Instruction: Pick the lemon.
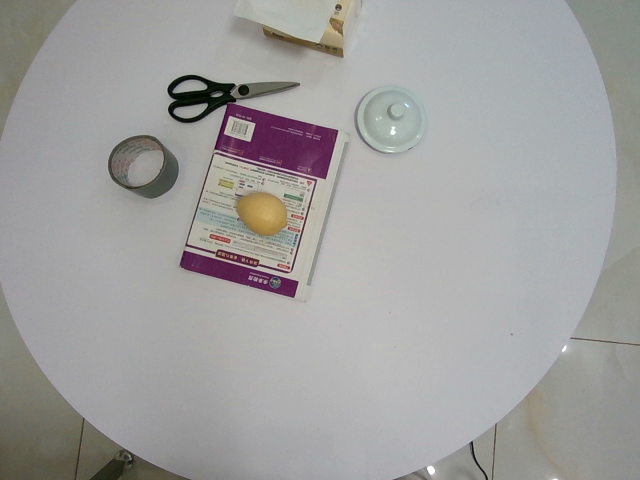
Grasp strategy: vertical